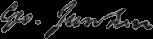
Signature of: george junkin